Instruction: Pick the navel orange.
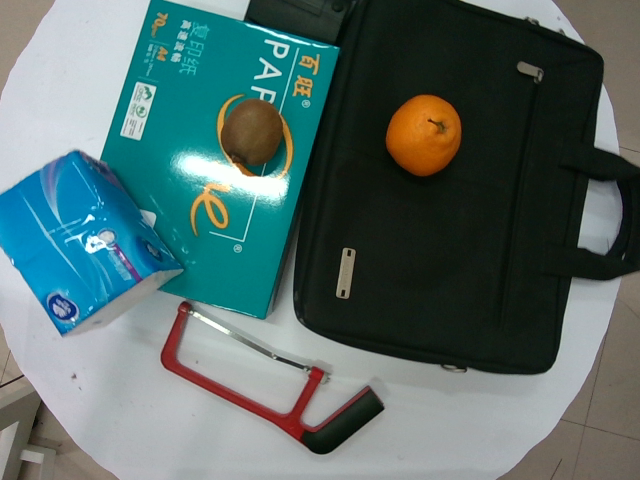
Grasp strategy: vertical